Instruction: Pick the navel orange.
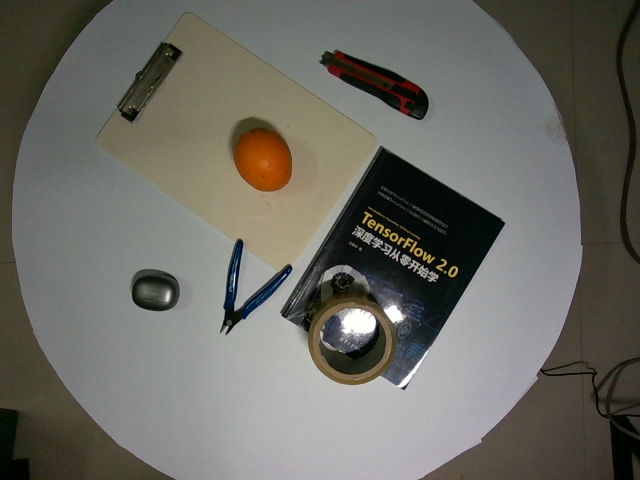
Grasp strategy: vertical